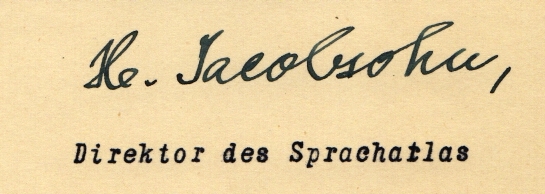
Signature of: hermann jacobsohn